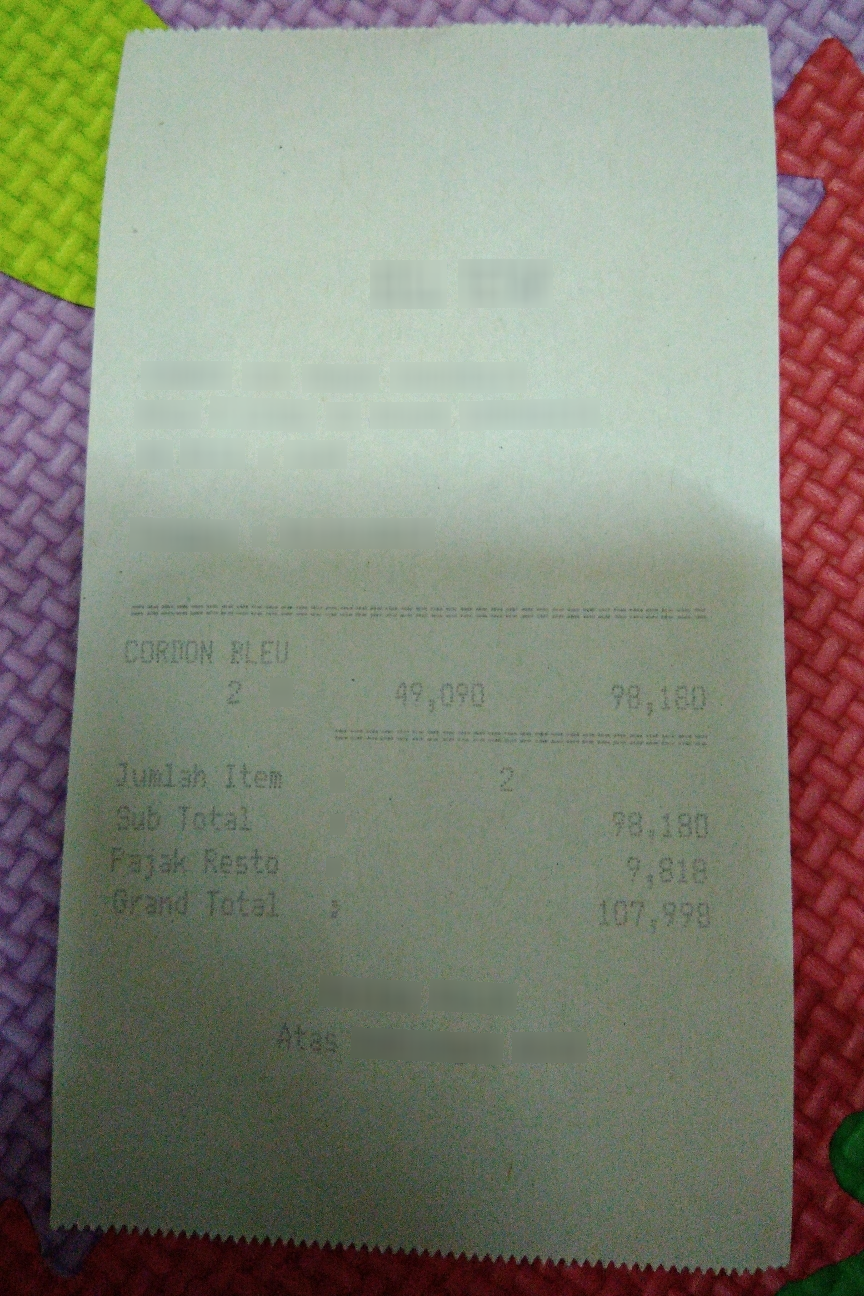
Number of items: 4
Subtotal: 98,180
Total: 107,998
OCR text regions:
text: CORDON
text: BLEU
text: 2
text: 49,090
text: 98,180
text: Sub
text: Total
text: 98,180
text: Pajak
text: Resto
text: 9,818
text: Grand
text: Total
text: 107,998
text: Jumlah
text: Item
text: 2